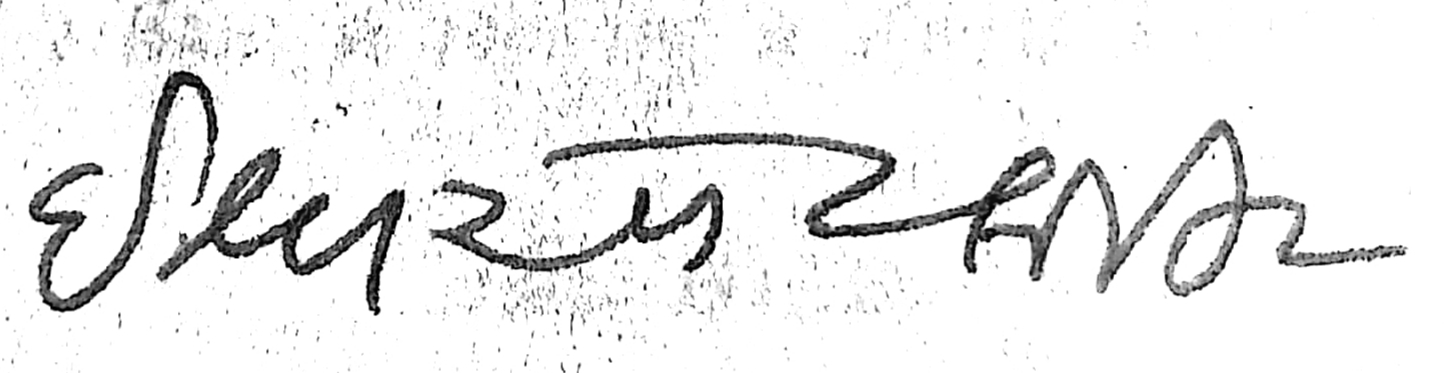
Signature of: ishwar petlikar